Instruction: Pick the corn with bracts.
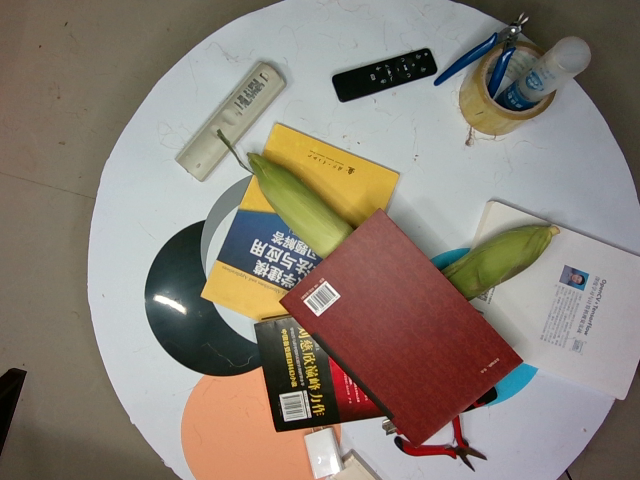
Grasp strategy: vertical